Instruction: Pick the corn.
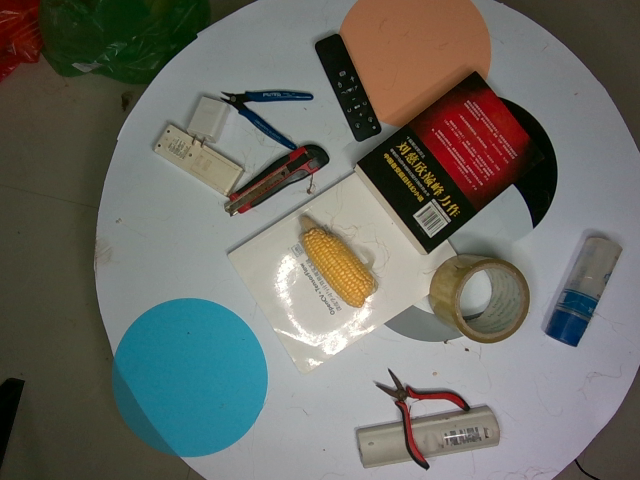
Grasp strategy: vertical